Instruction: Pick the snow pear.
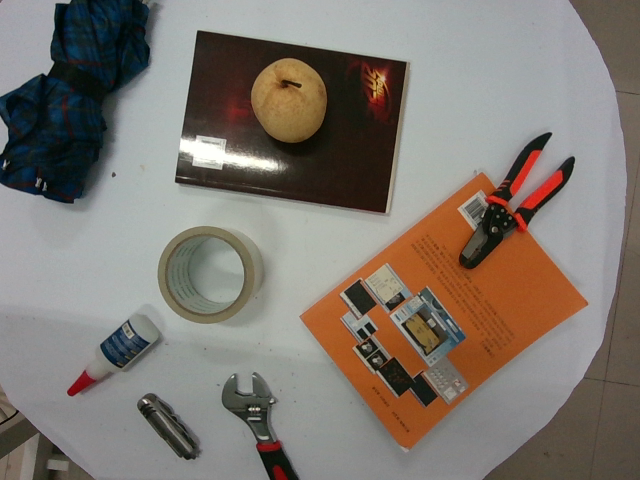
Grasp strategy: vertical